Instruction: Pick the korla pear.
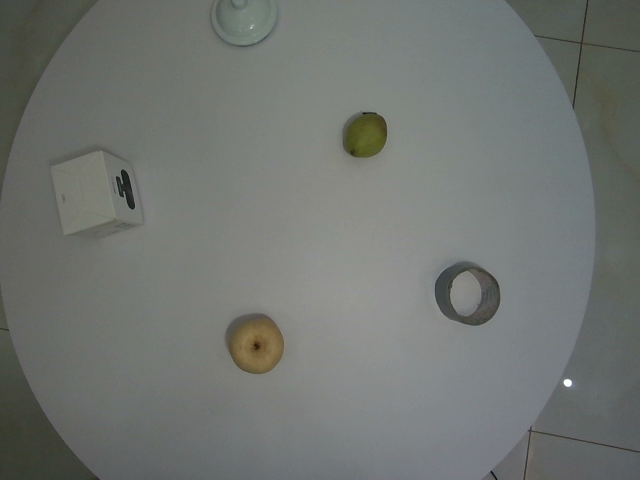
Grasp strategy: vertical